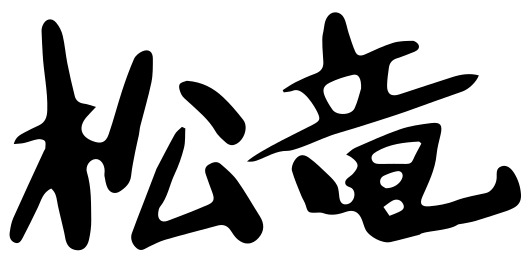
Signature of: matsuryu